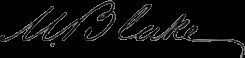
Signature of: mortimer blake